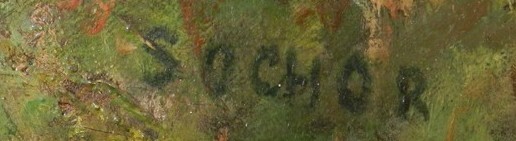
Signature of: václav sochor